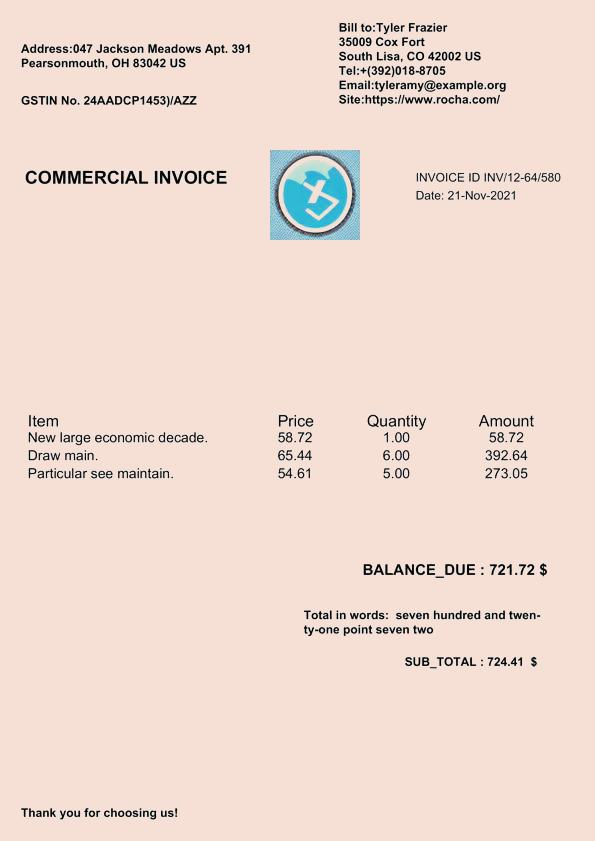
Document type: Invoice